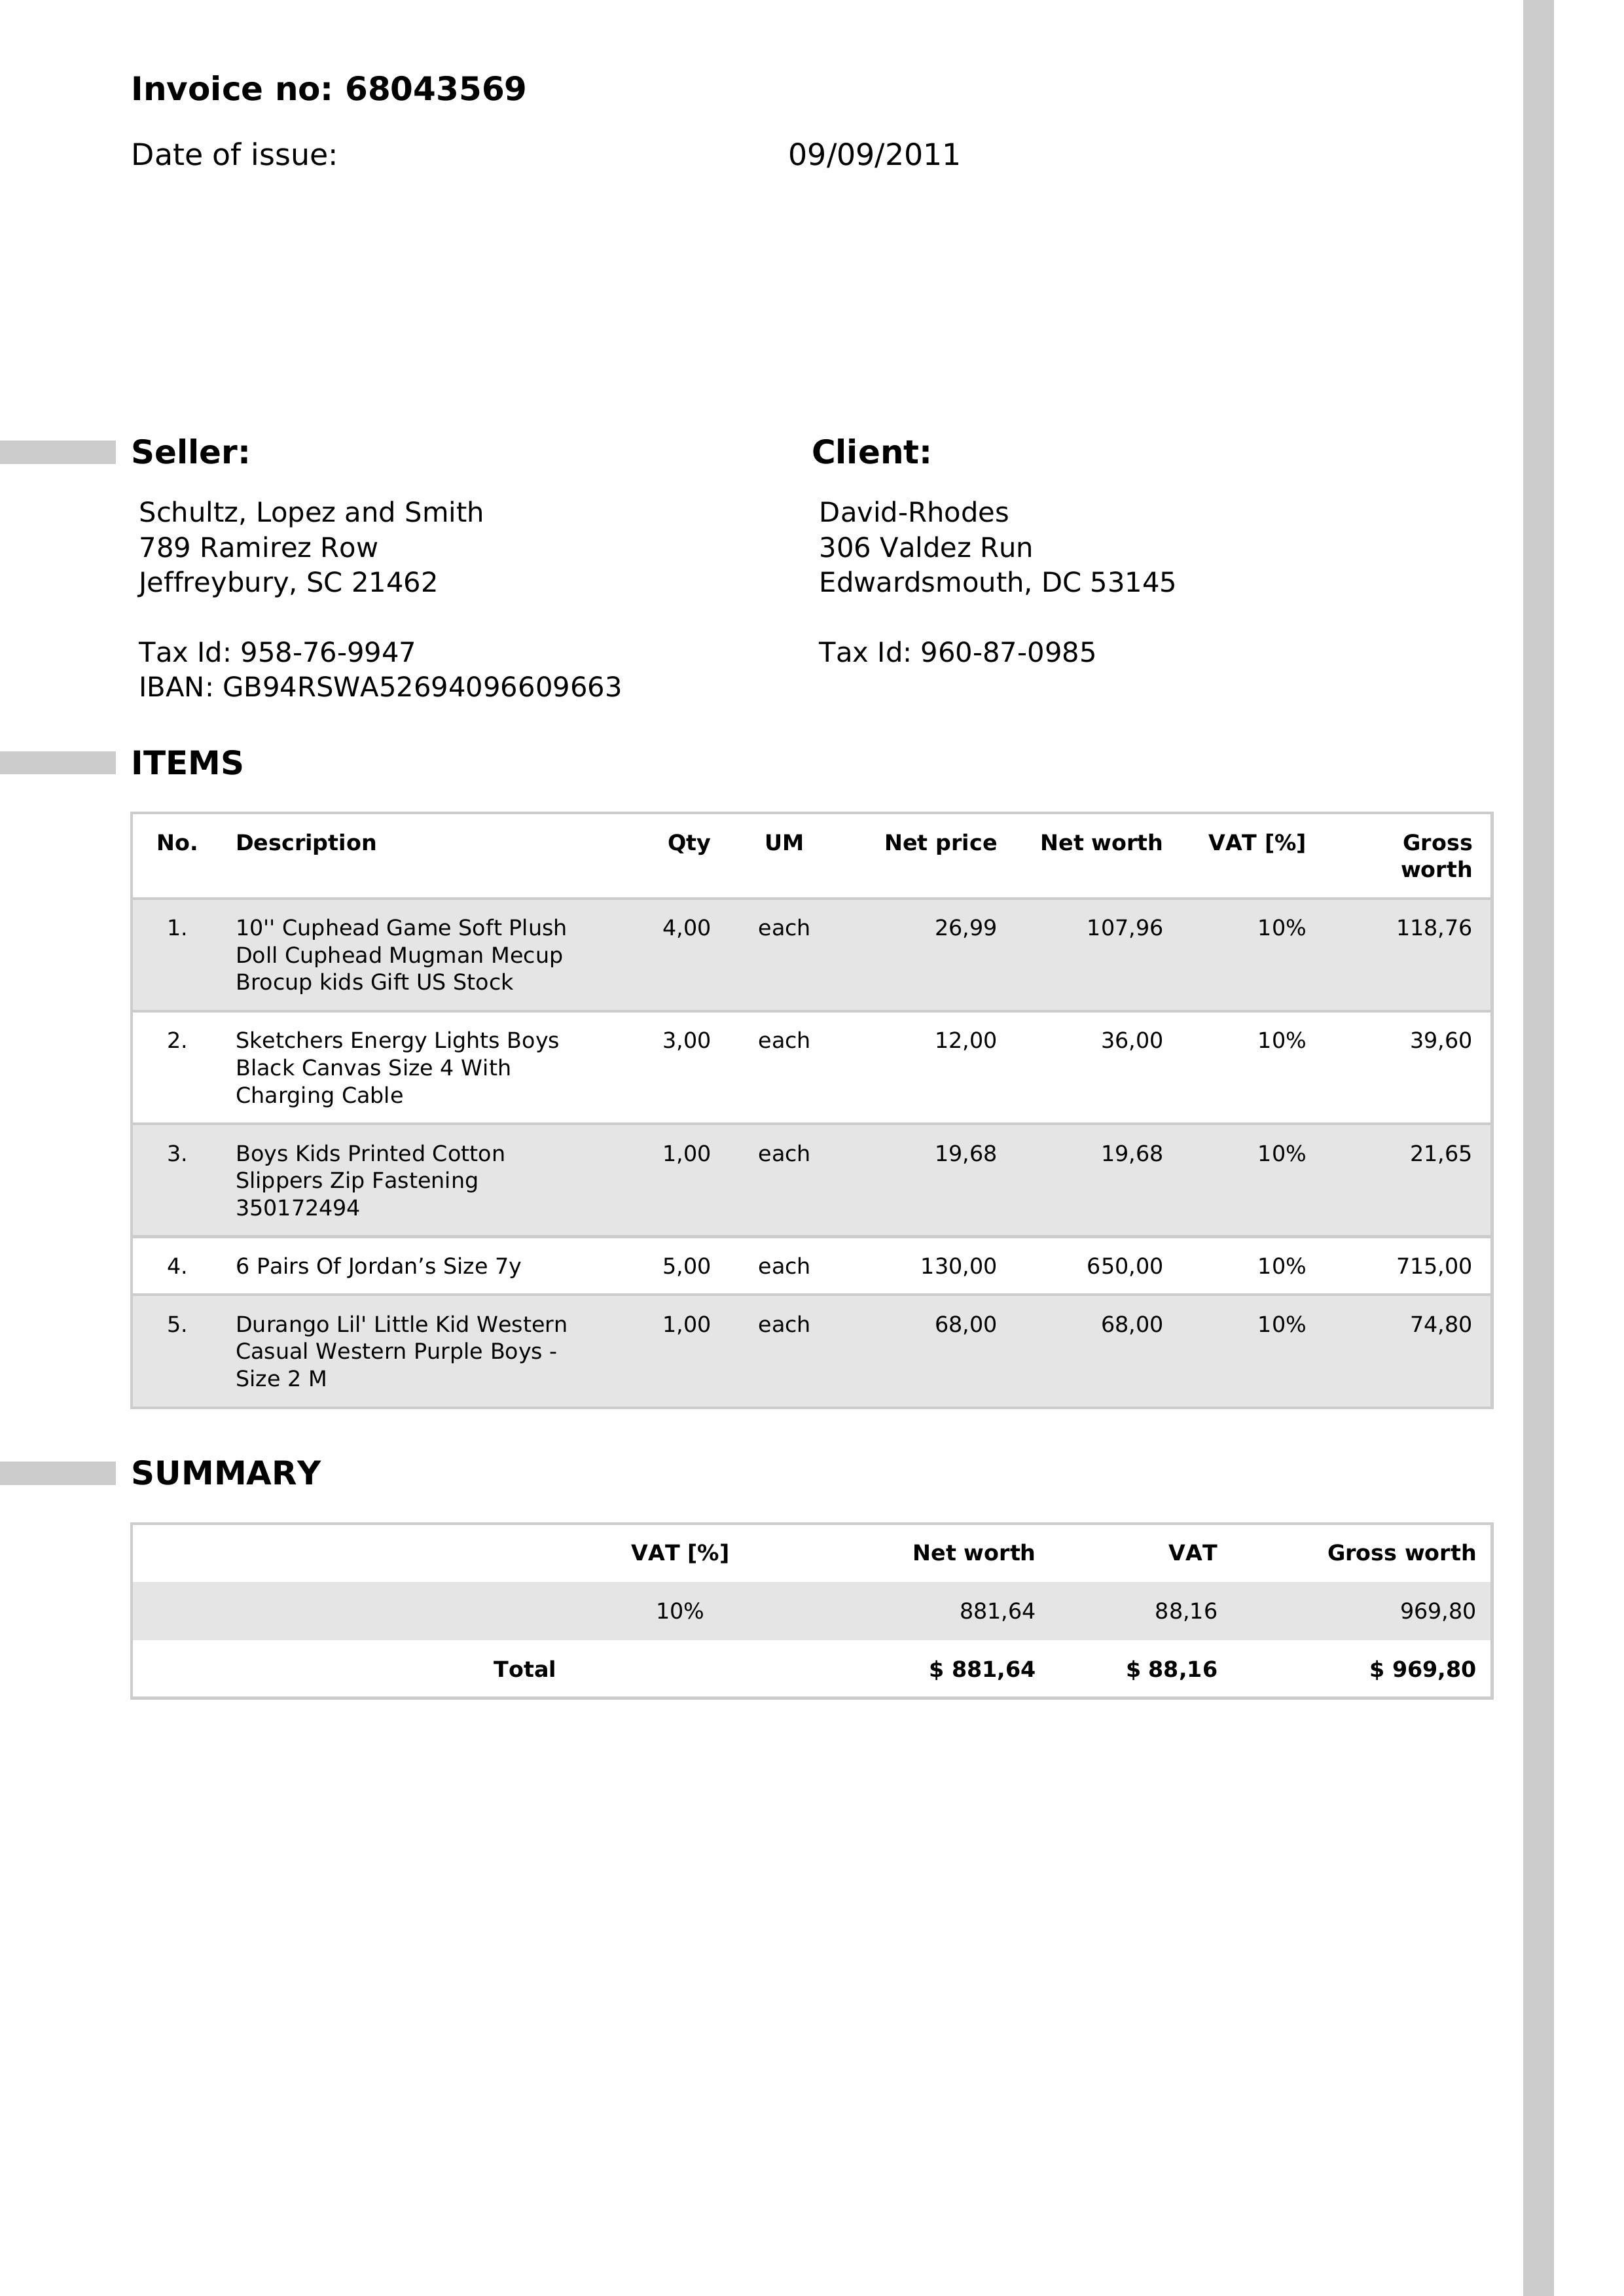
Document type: Invoice